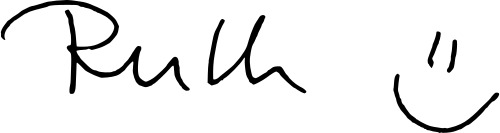
Signature of: ruth grützbauch